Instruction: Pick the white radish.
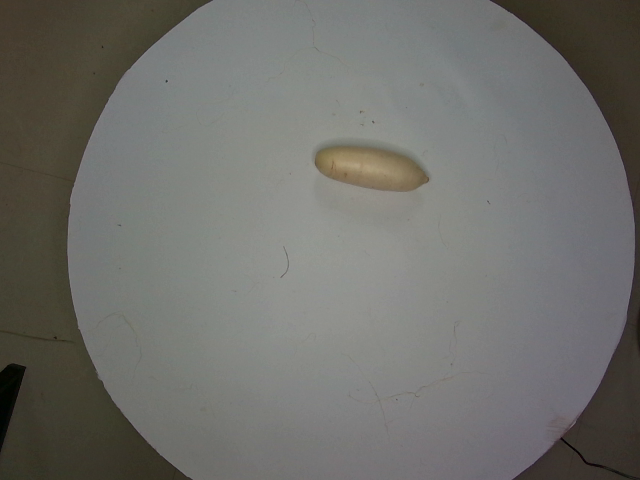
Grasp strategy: vertical